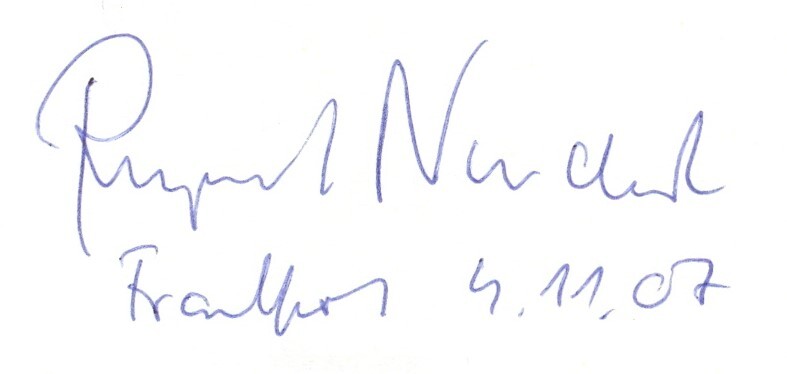
Signature of: rupert neudeck